Question: How does the patient history play a role?
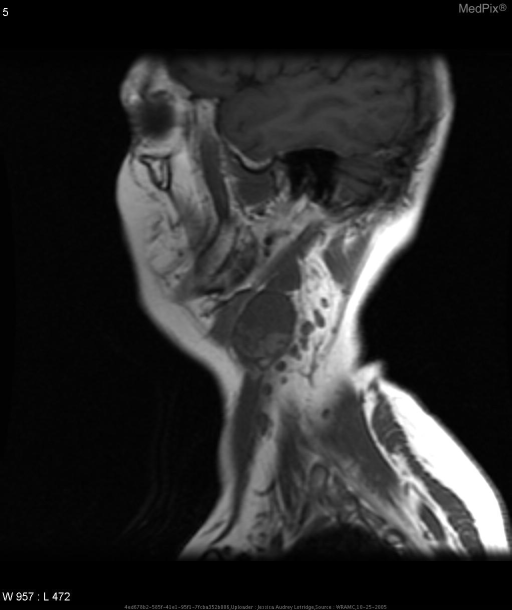
Answer: The patient's history of HPI: Presented with a 6 month hisotry of an asymptomatic left neck mass s/p failed course of abx therapy and two non-diagnostic FNAs.

PMH: Denies any h/o CA, XRT, chemo.  Denies any h/o heart dz, lung dz, DM, SLE, scleroderma, or IBD.

PSH: T&A at 6; BTL at 41; Right foot surgery at 51.

FHX: mom h/o uterine and colon CA; 3 sisters h/o breast CA; sister h/o uterine CA; sister h/o breast and kidney CA, died at 52; brother died of lung CA at 52

Allergies: NKDA

Meds: Tylenol

SHx: G4P4, postmenopausal; lifetime non-smoker, non-drinker; no significant travel or occupational exposure history

ROS: Pos for globus sensation.  Denies weight loss, pain, hoarseness, dysphagia, constitutional symptoms. is key in understanding the case.